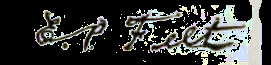
Signature of: ephraim porter felt